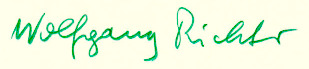
Signature of: wolfgang richter